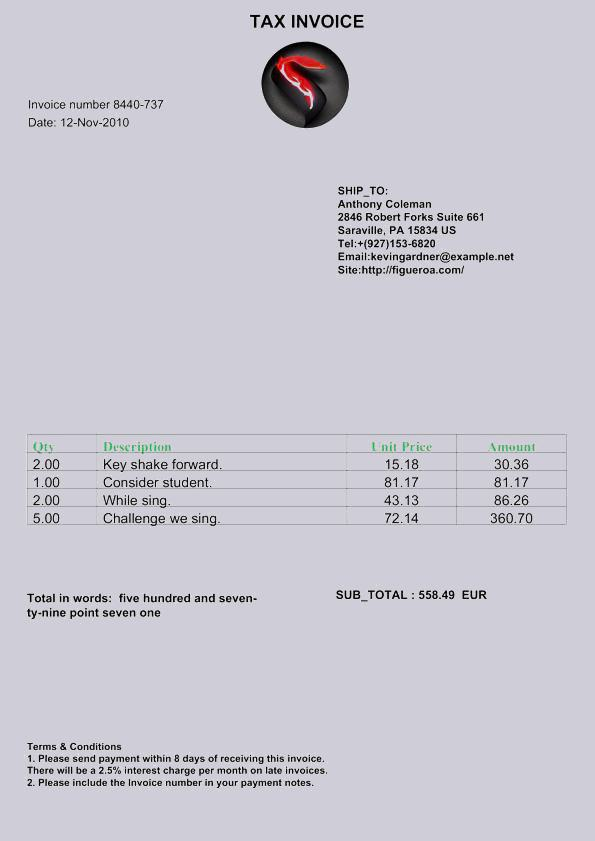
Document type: Invoice